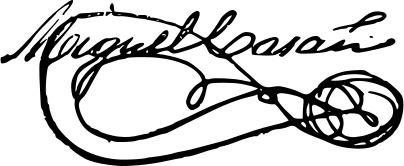
Signature of: miguel casañ